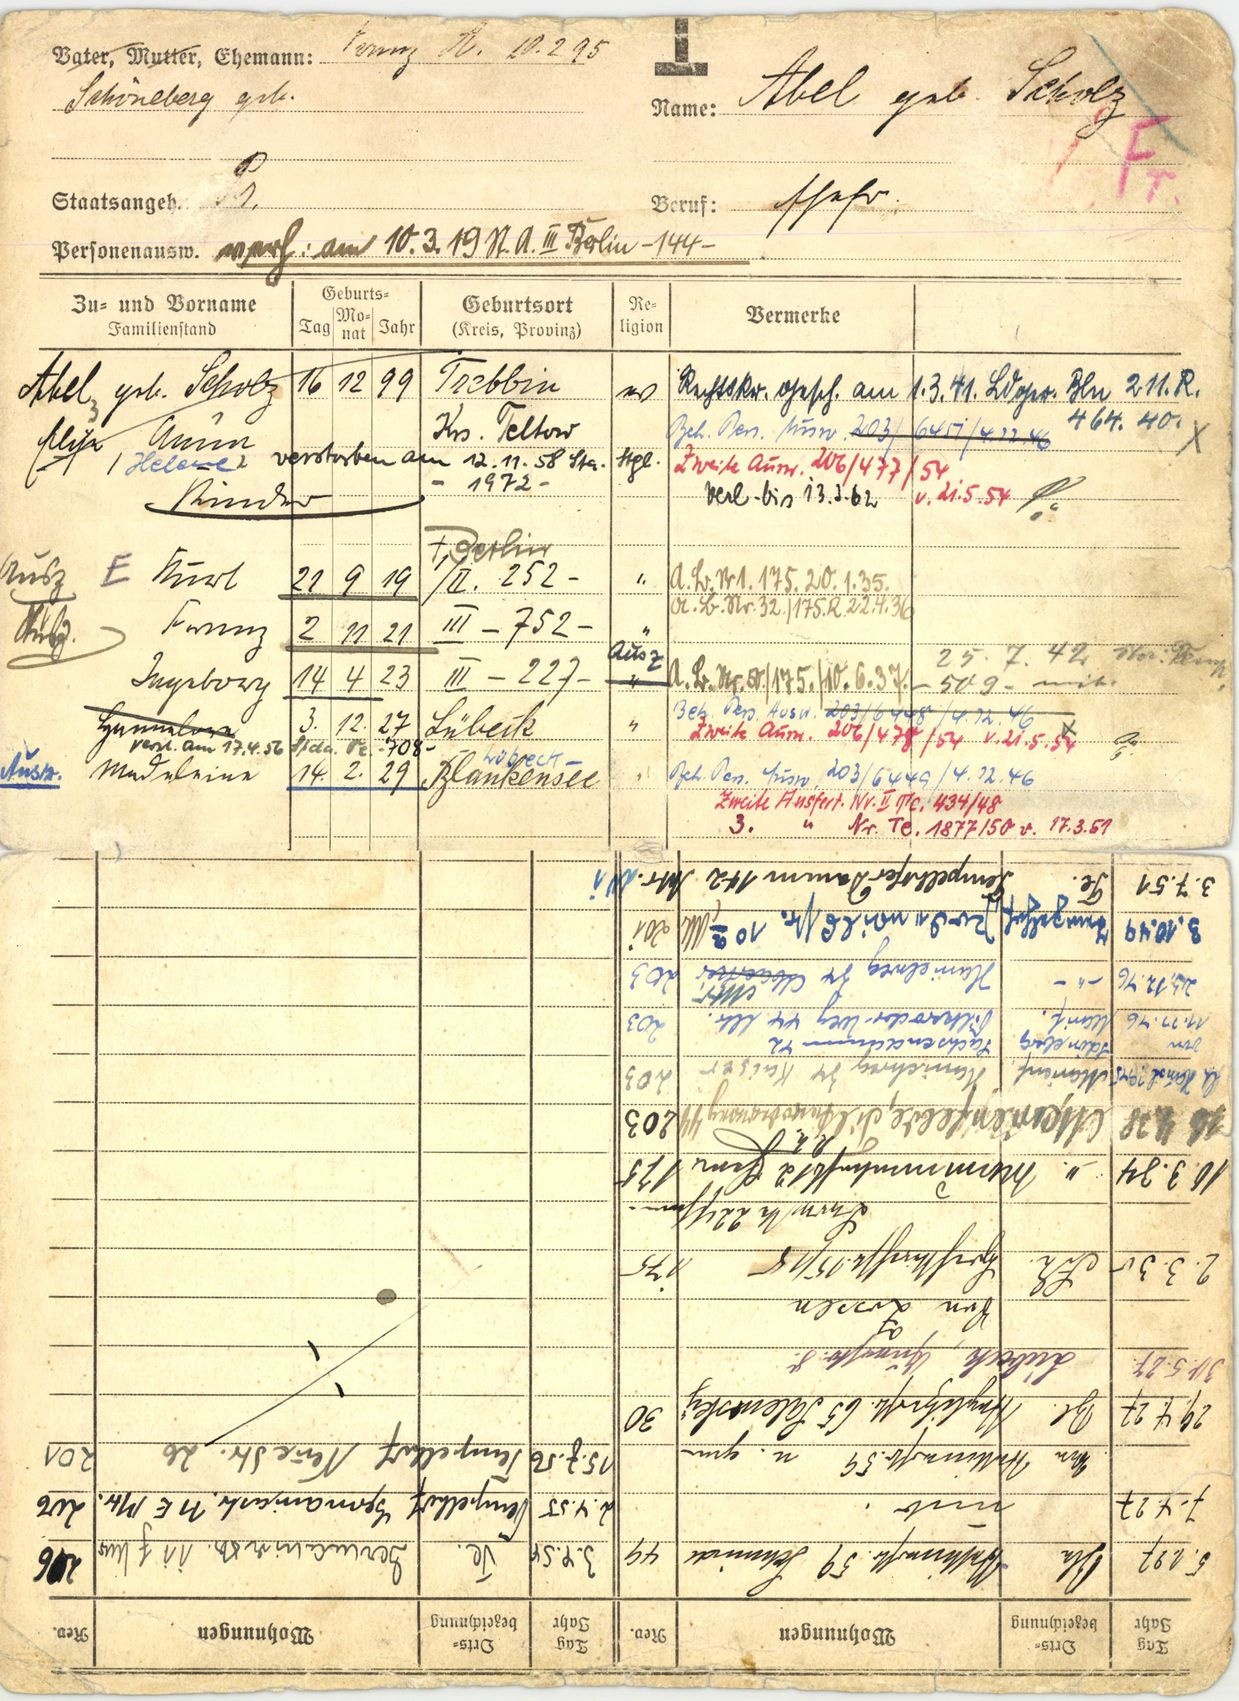
Abel geb. Scholz